Question: Can you provide the account number mentioned in the document?
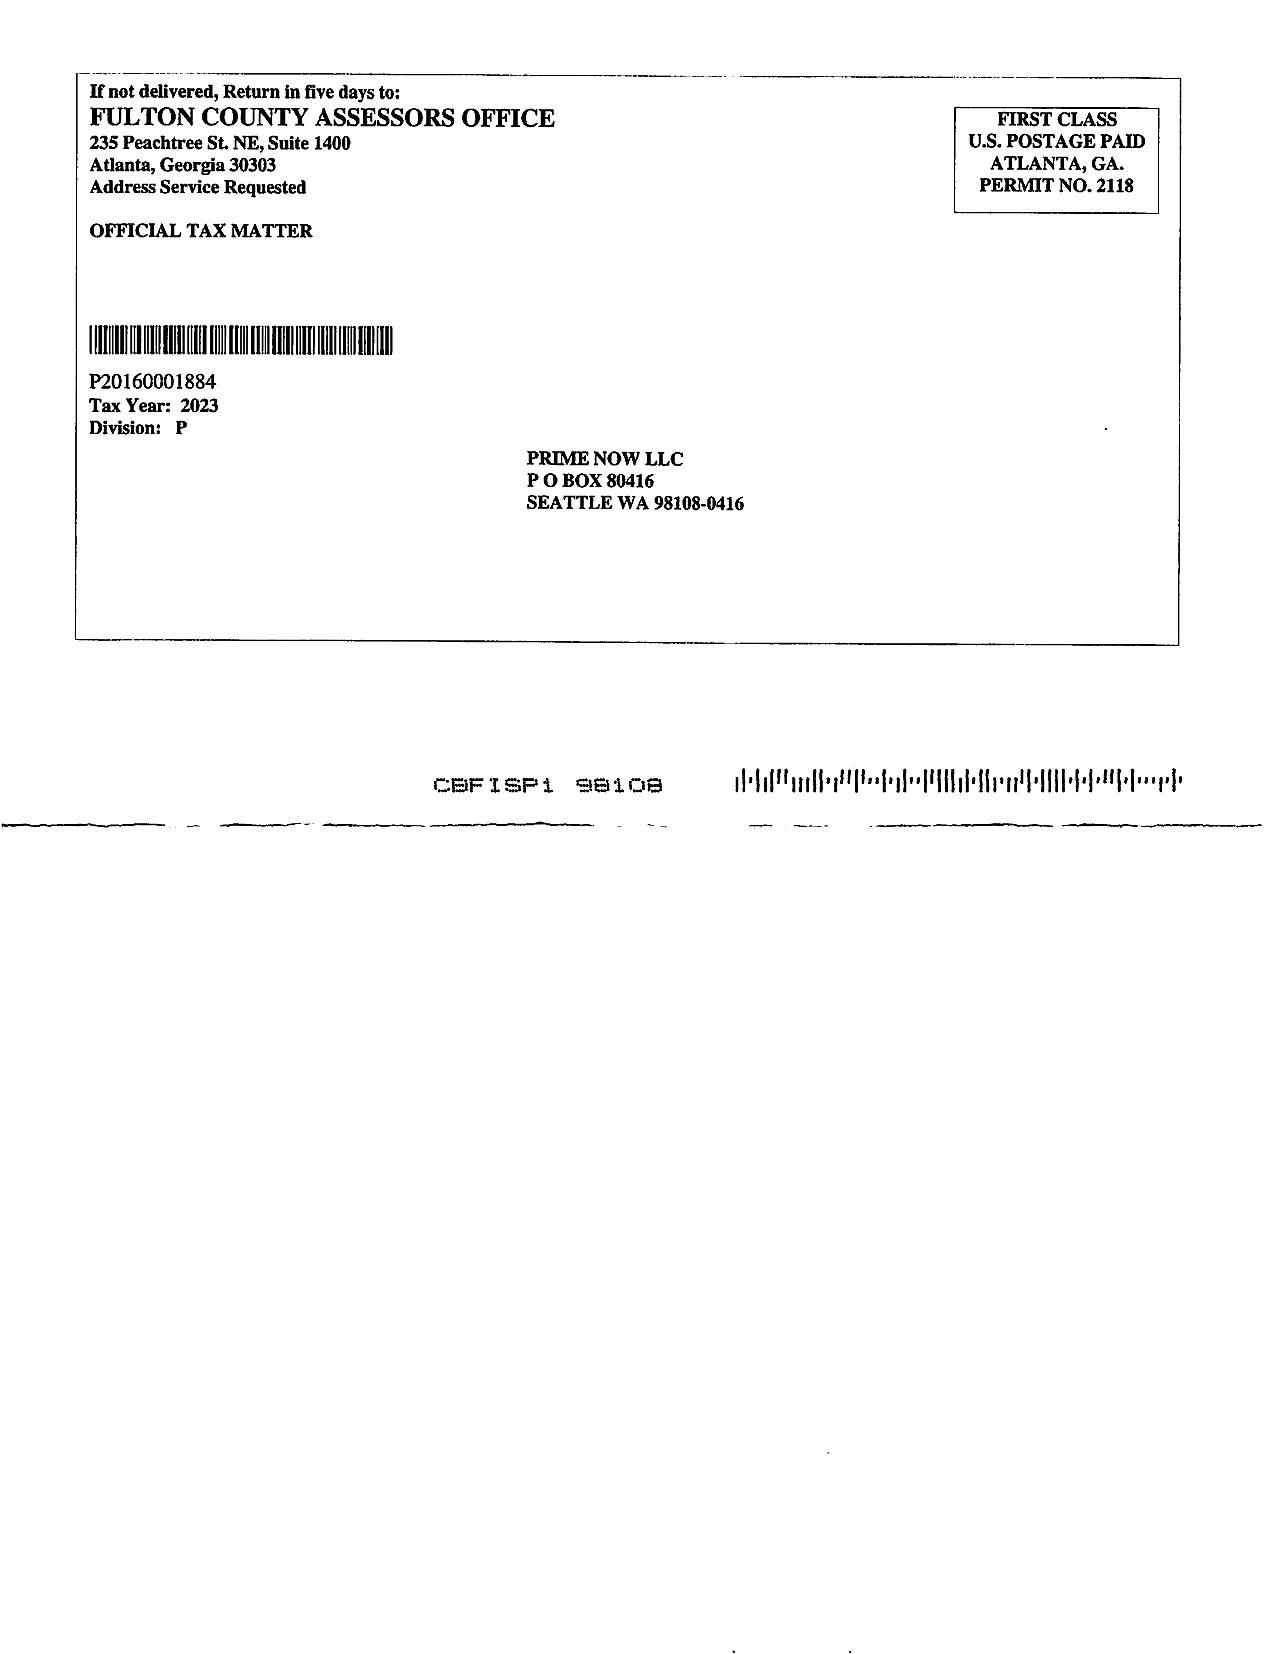
Answer: "P201G0001884"